Question: Which state is mentioned in the document?
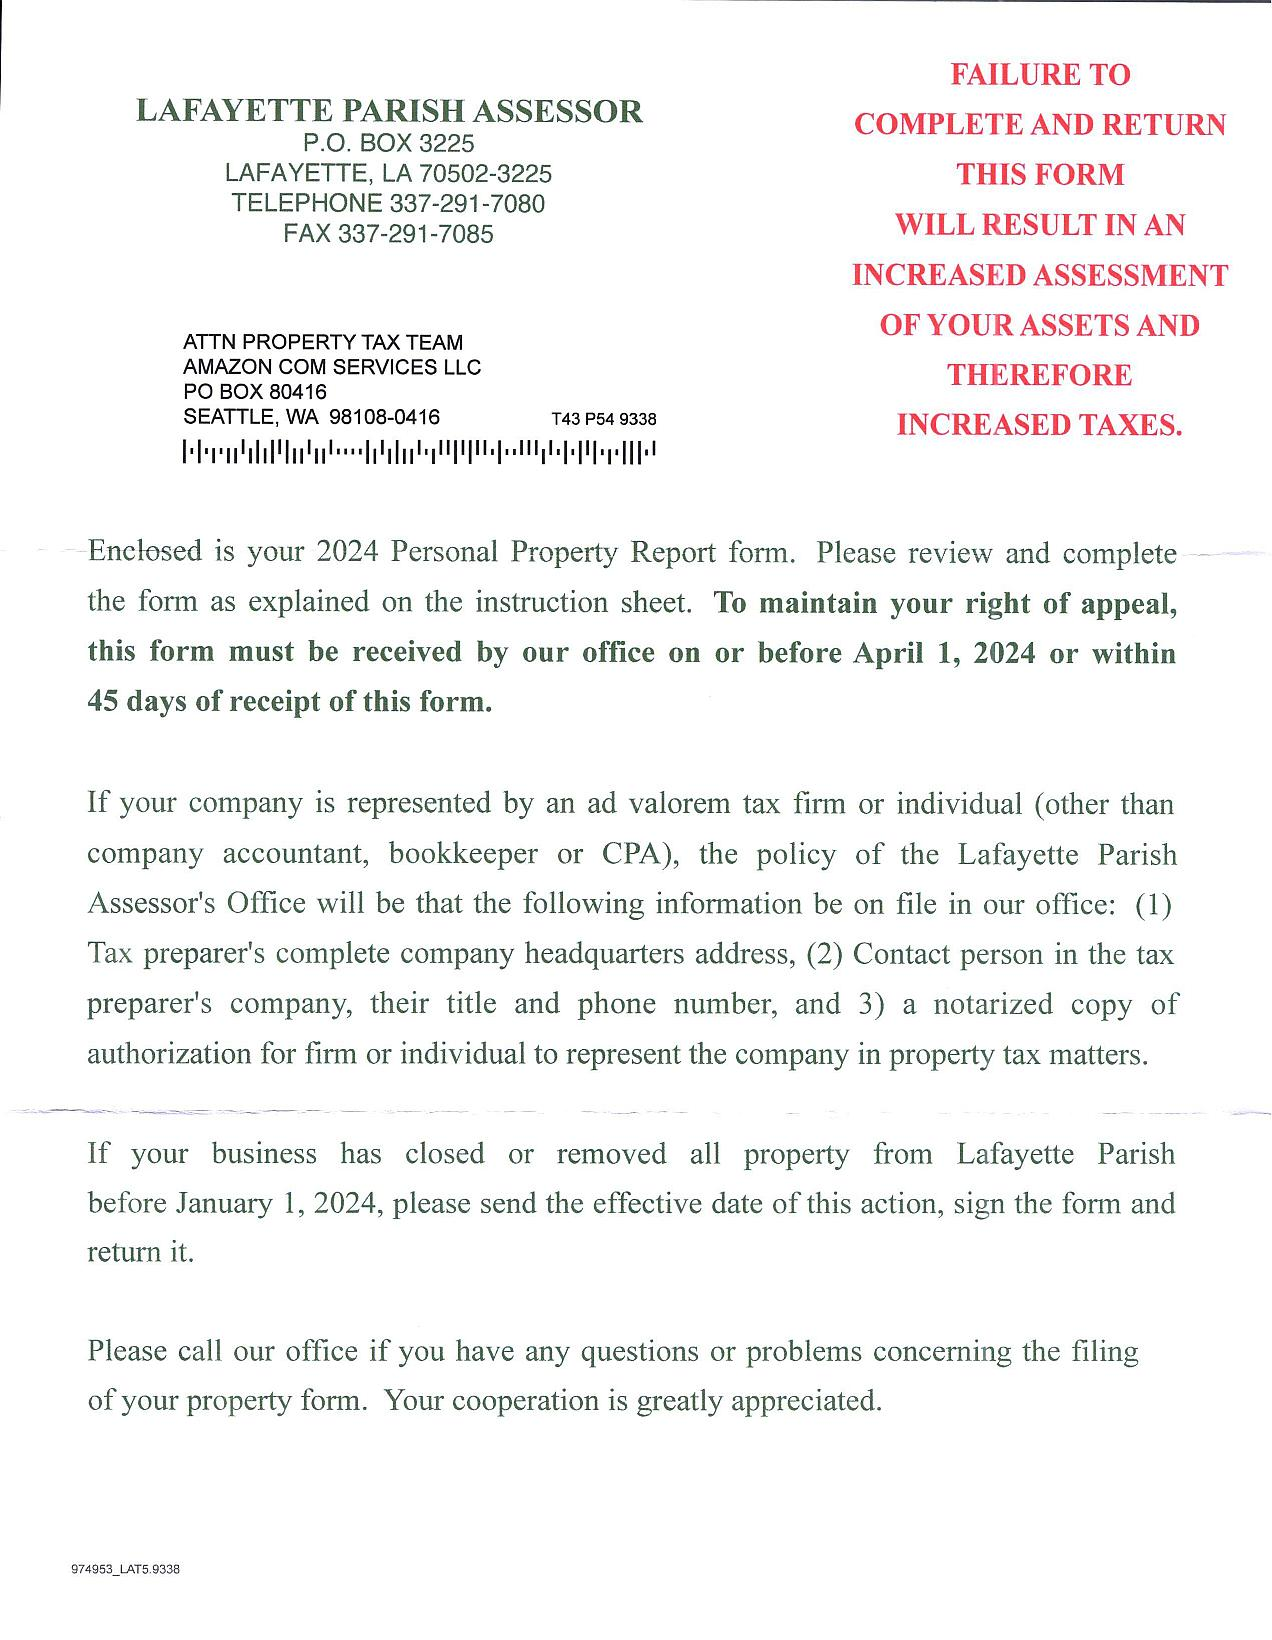
Answer: "LA"